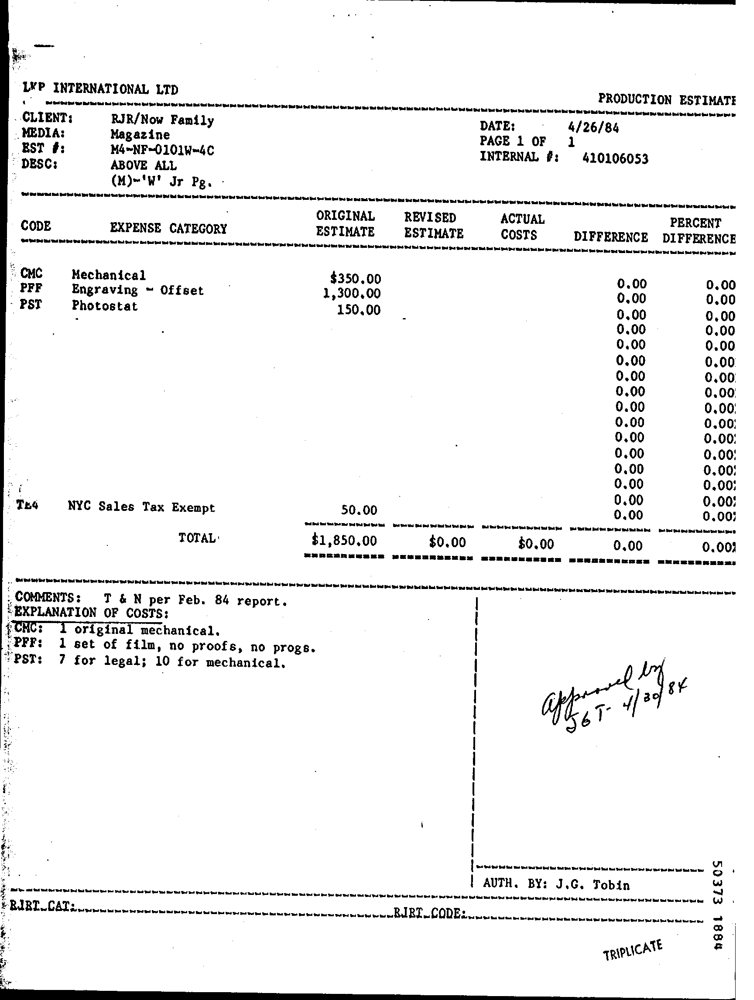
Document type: Invoice